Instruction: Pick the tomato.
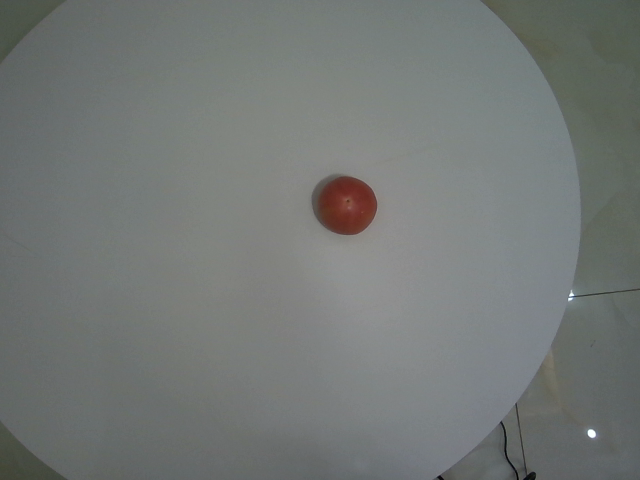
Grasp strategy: vertical